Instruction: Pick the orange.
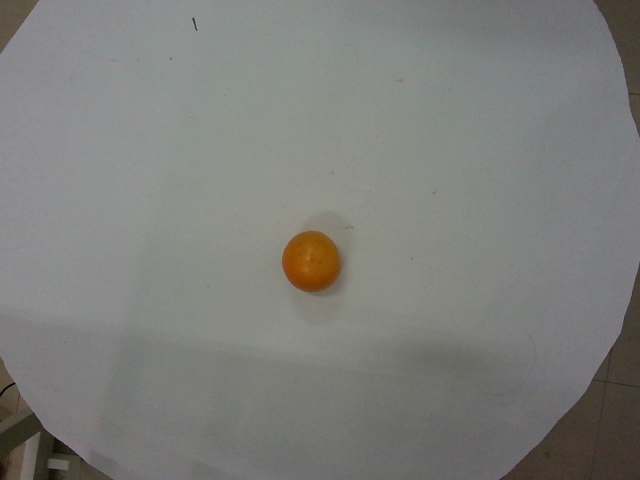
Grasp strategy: vertical